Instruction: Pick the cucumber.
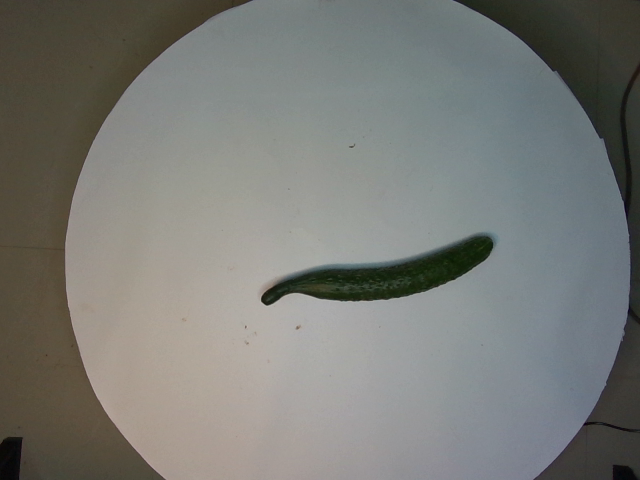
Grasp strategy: vertical